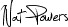
Signature of: nat powers